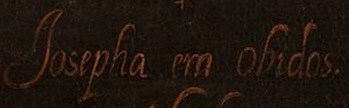
Signature of: josefa de óbidos